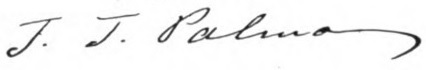
Signature of: josé joaquín palma